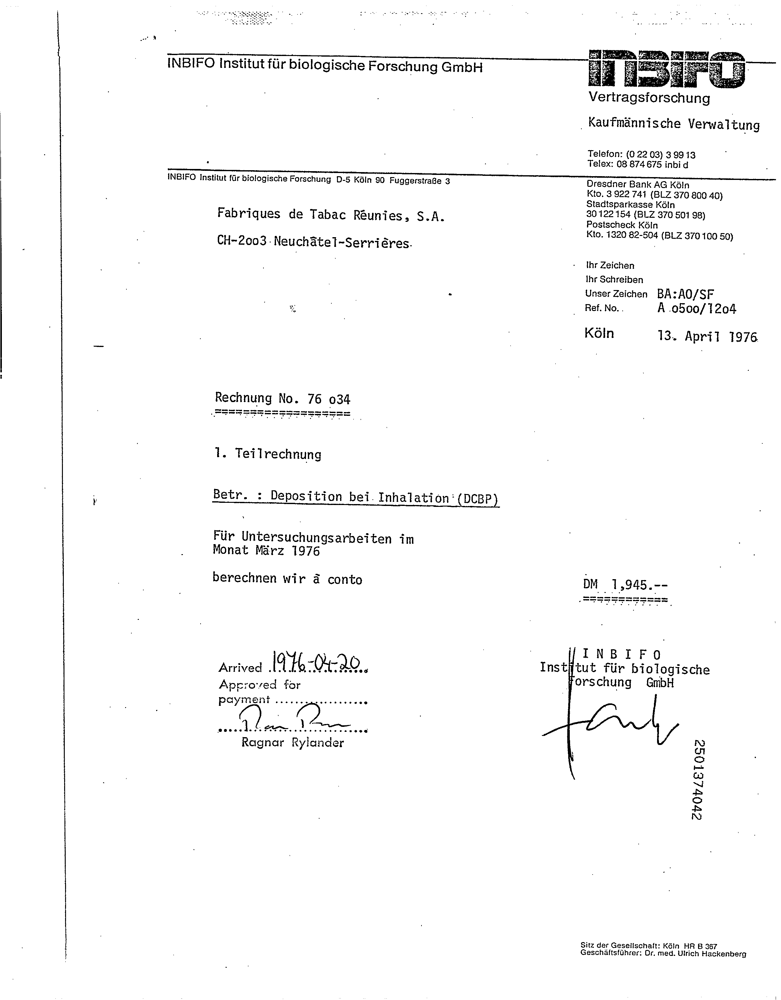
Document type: Invoice